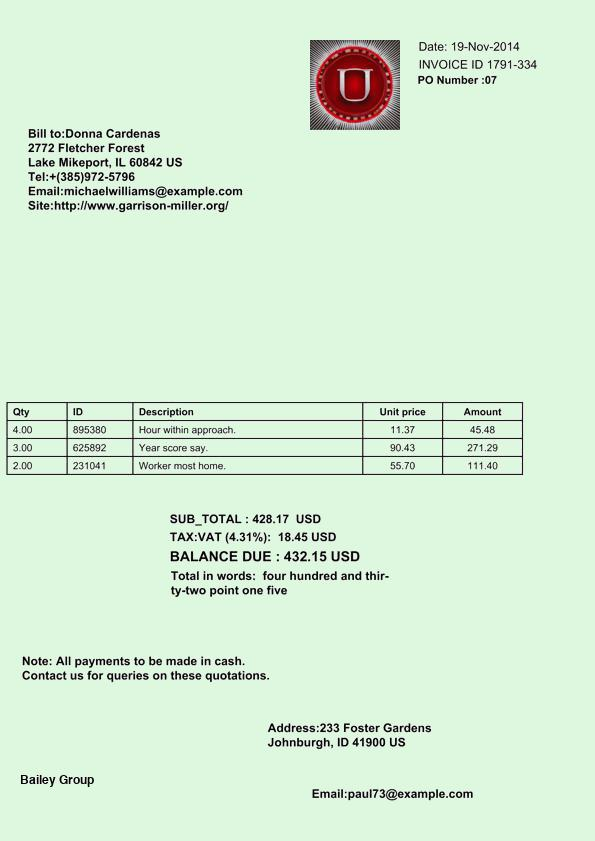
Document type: Invoice